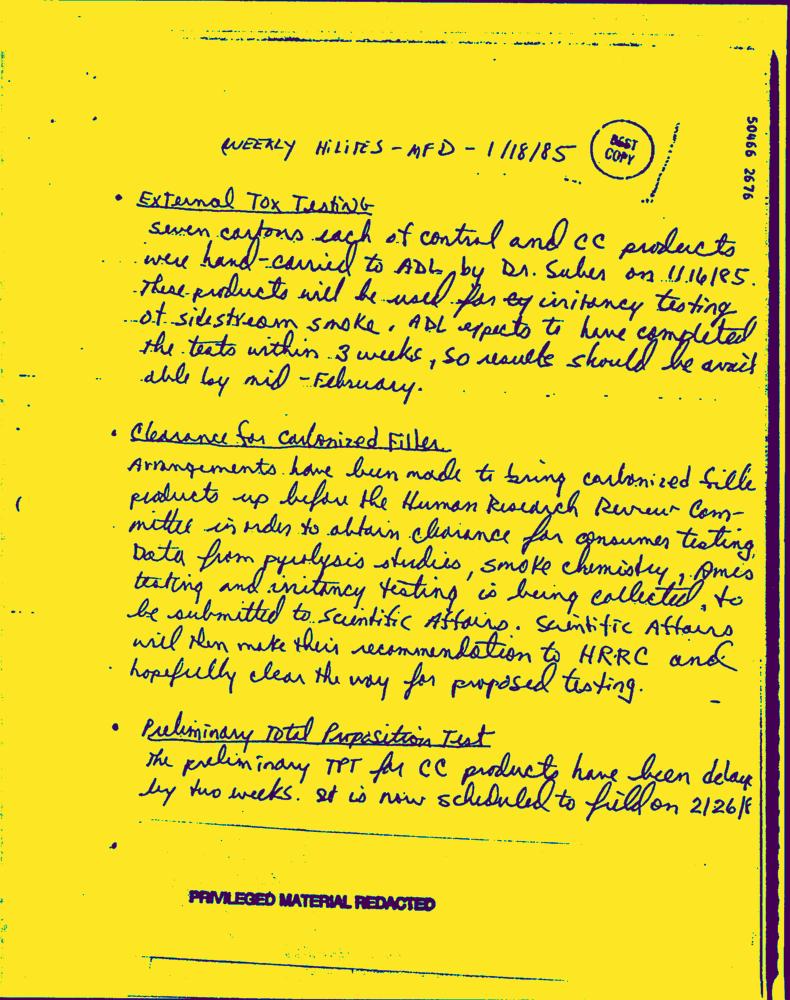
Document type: Hand-Written